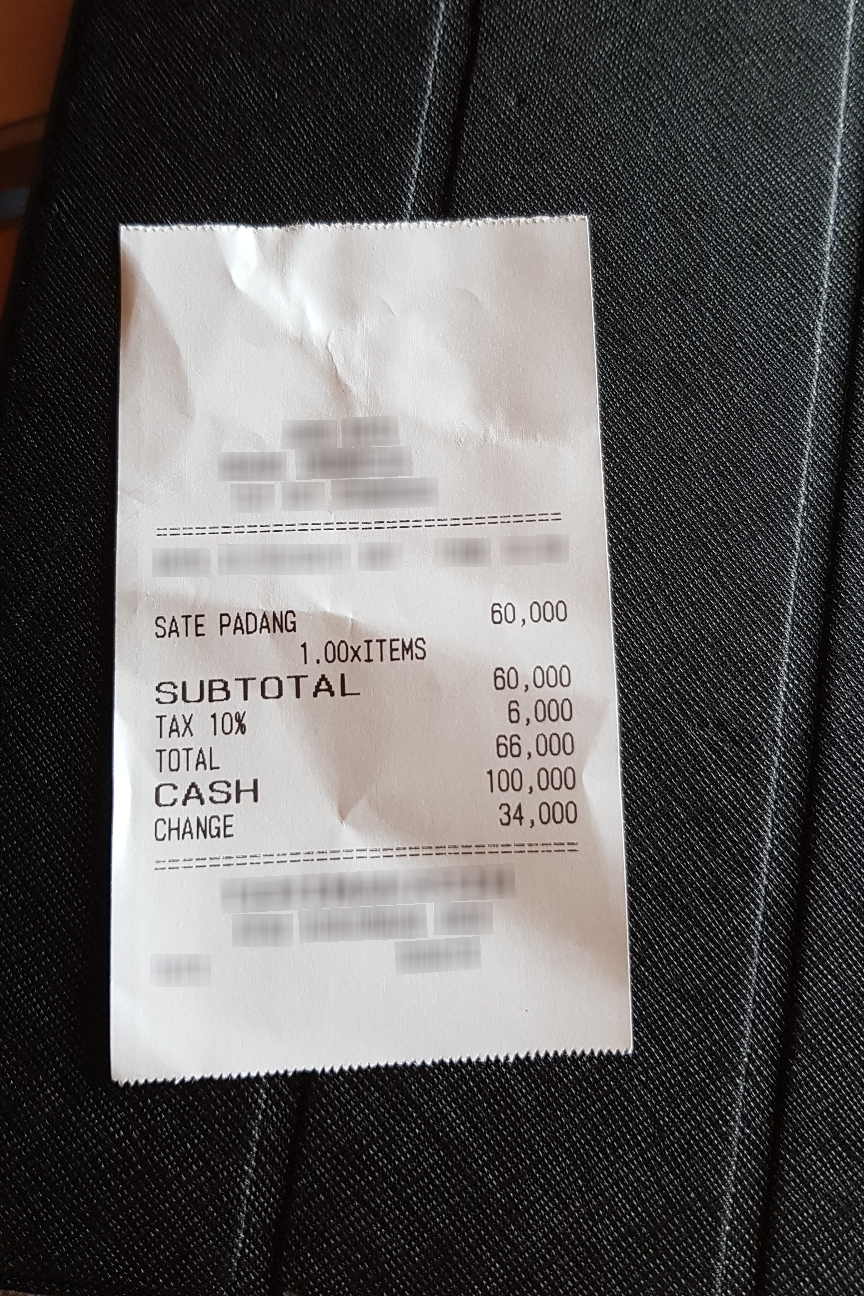
Extraction:
receipt: line_items: name: SATE PADANG
price: 60,000
subtotal: 60,000
tax: 6,000
total: 66,000